Question: What was observed in the imaging?
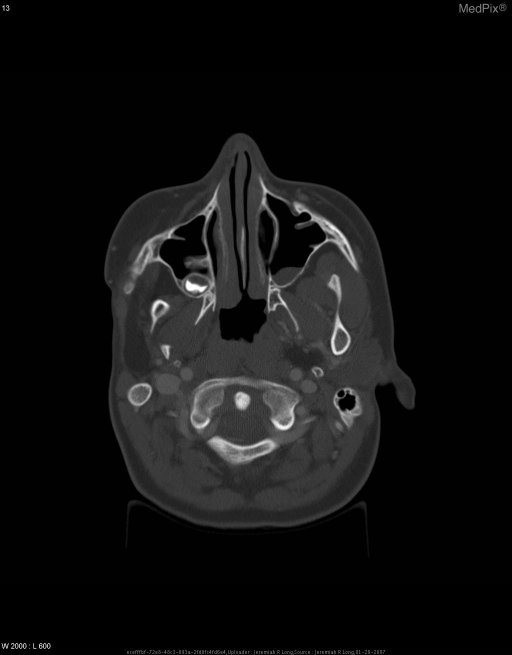
Answer: The imaging shows Contrast enhanced axial CT images of the neck demonstrate agenesis of the right pinna, external auditory canal and middle ear.  The right inner ear appears intact with slight increased sclerosis about its osseous components.  The right mastoid air cells are essentially absent.

The right zygomatic arch is hypoplastic and the right mandibular ramus and condyle are markedly hypoplastic and malformed.

The right mandible does not articulate at the TMJ.  The globes appear symmetric bilaterally. Contrast enhanced axial CT images of the neck demonstrate agenesis of the right pinna, external auditory canal and middle ear.  The right inner ear appears intact with slight increased sclerosis about its osseous components.  The right mastoid air cells are essentially absent.

The right zygomatic arch is hypoplastic and the right mandibular ramus and condyle are markedly hypoplastic and malformed.  The right mandible does not articulate at the TMJ.  The globes appear symmetric bilaterally..